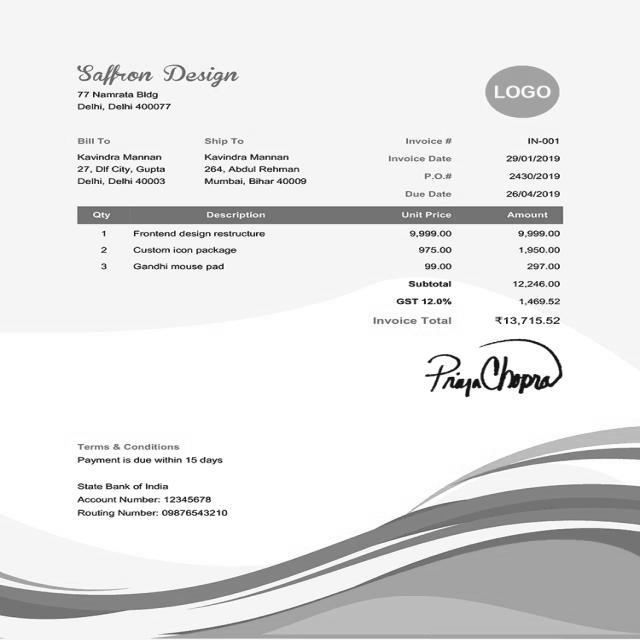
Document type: Invoice